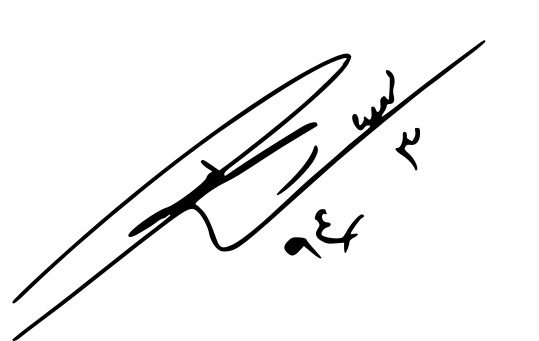
Signature of: mohammad reza aref